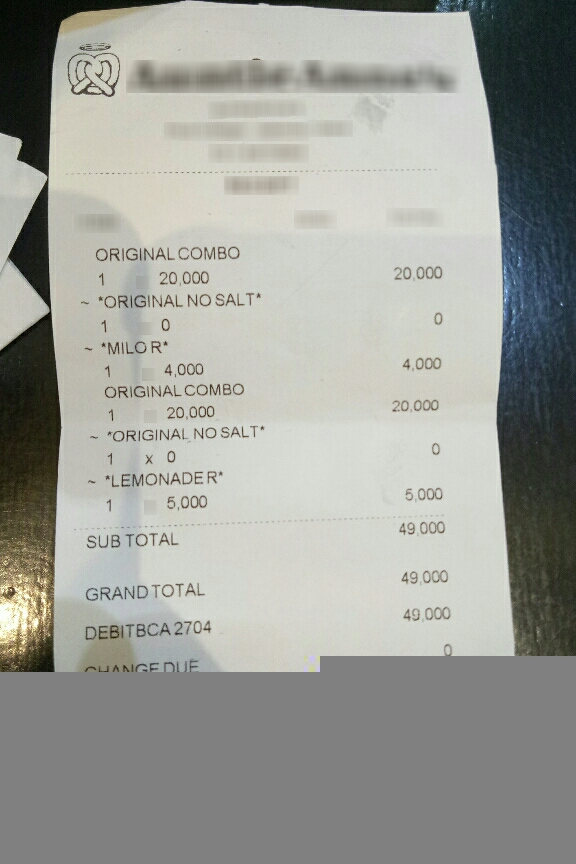
Number of items: 2
Subtotal: 49,000
Total: 49,000
OCR text regions:
text: ORIGINAL COMBO
text: 1
text: 20,000
text: 20,000
text: *ORIGINAL NO SALT*
text: 1
text: 0
text: 0
text: *MILOR*
text: 1
text: 4,000
text: 4,000
text: 49,000
text: SUB TOTAL
text: 49,000
text: GRAND TOTAL
text: 49,000
text: DEBITBCA2704
text: ORIGINAL COMBO
text: 1
text: 20,000
text: 20,000
text: *ORIGINAL NO SALT*
text: 1
text: 0
text: 0
text: *LEMONADER*
text: 1
text: 5,000
text: 5,000